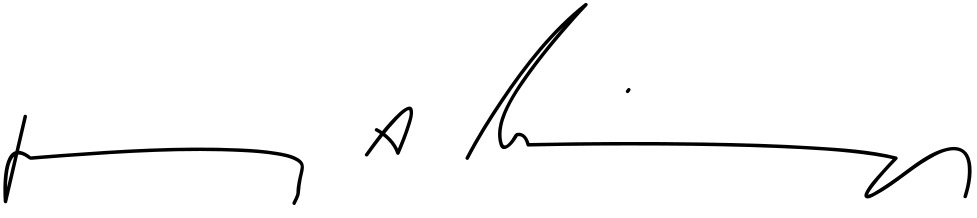
Signature of: henry kissinger